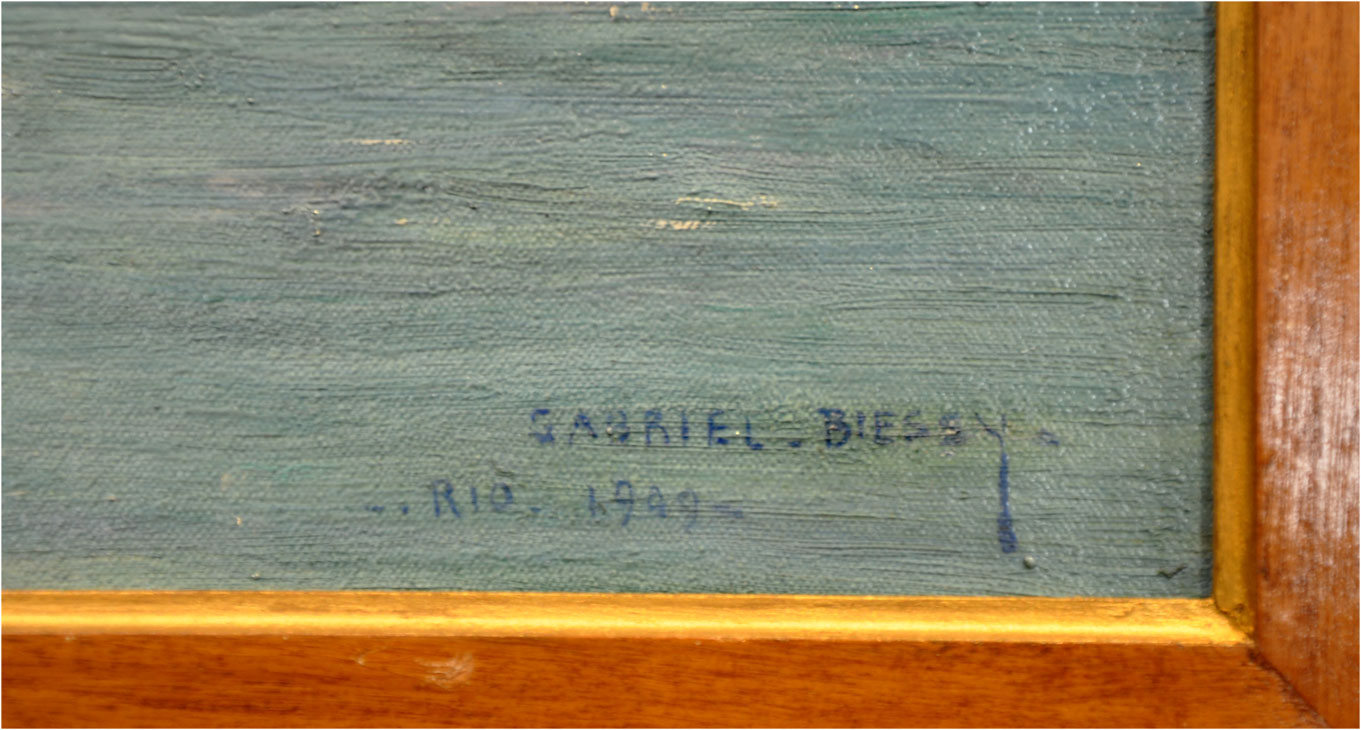
Signature of: marie gabriel biessy